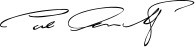
Signature of: carl xvi gustaf of sweden